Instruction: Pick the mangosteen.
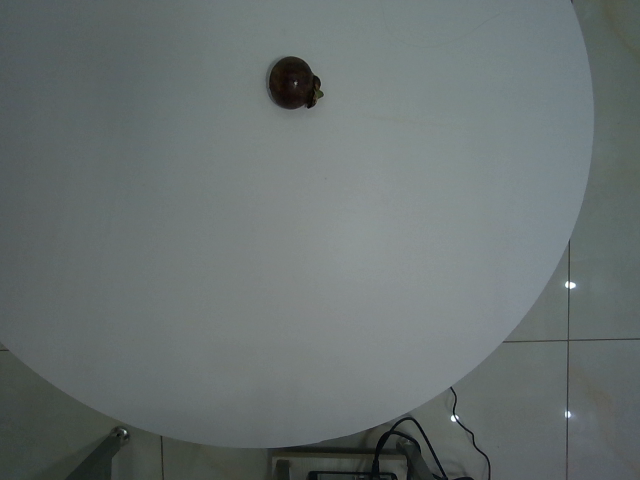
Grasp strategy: vertical